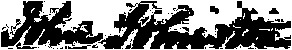
Signature of: john johnston